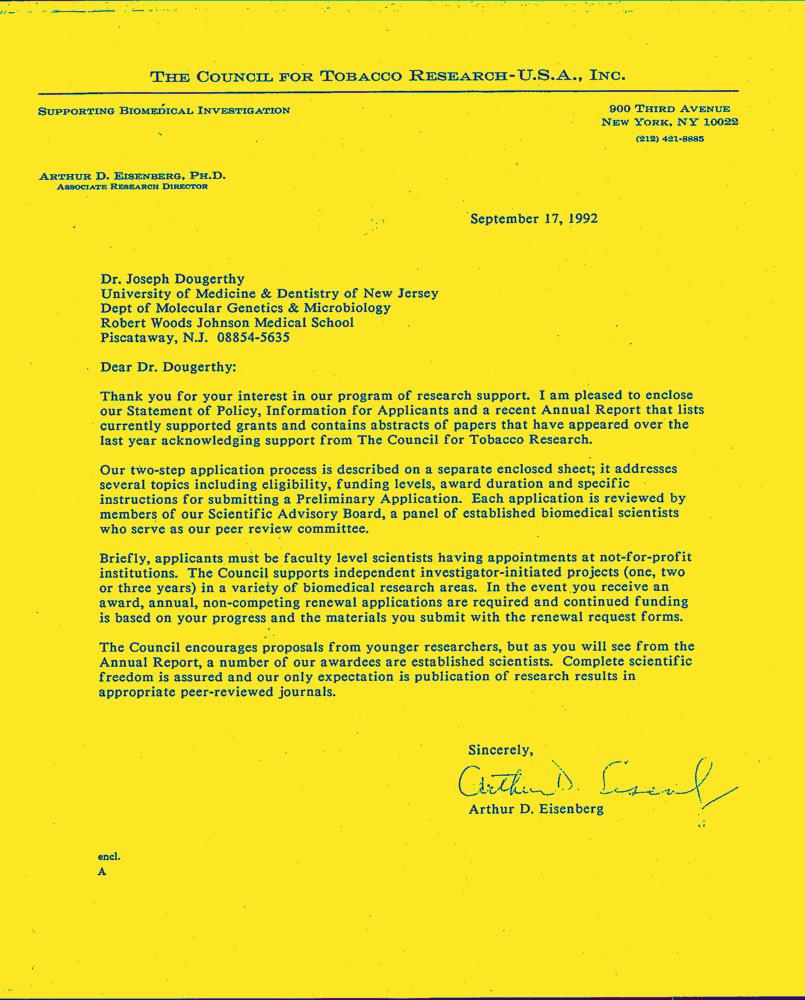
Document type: Letter-Doc